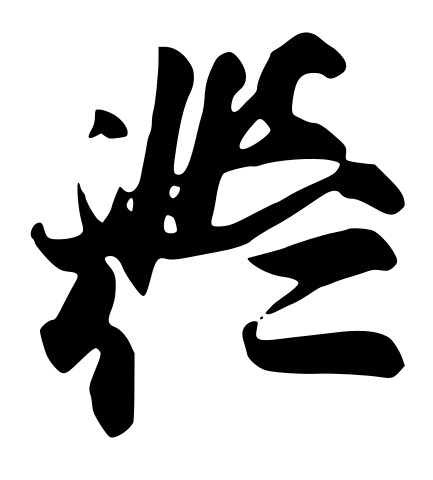
Signature of: fushimi